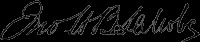
Signature of: john h b latrobe